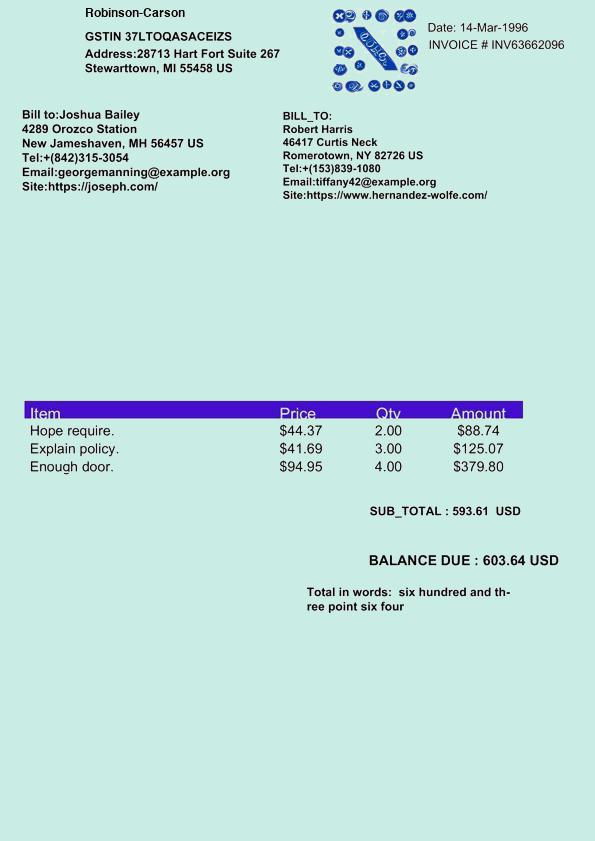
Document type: Invoice